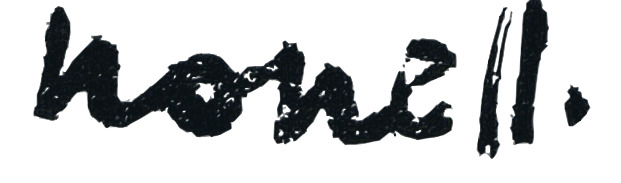
Signature of: isidre nonell